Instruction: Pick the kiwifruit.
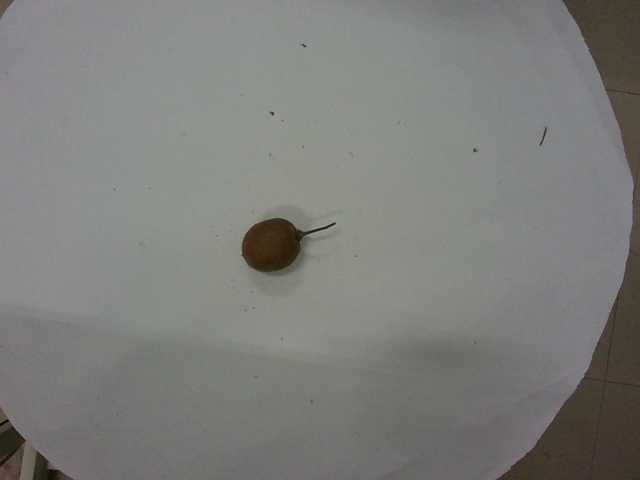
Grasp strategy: vertical